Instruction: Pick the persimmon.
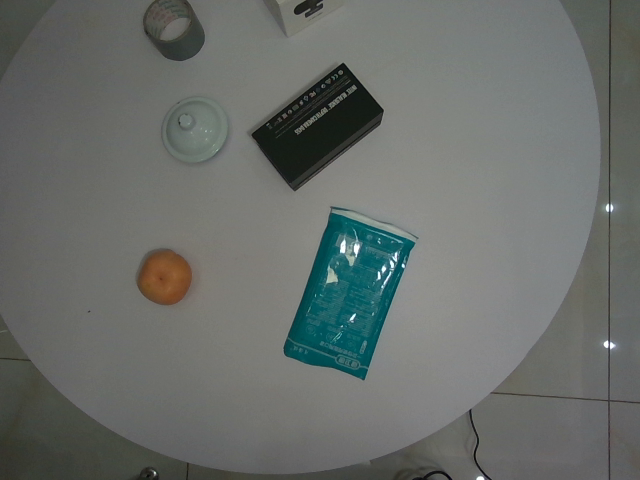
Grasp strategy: vertical